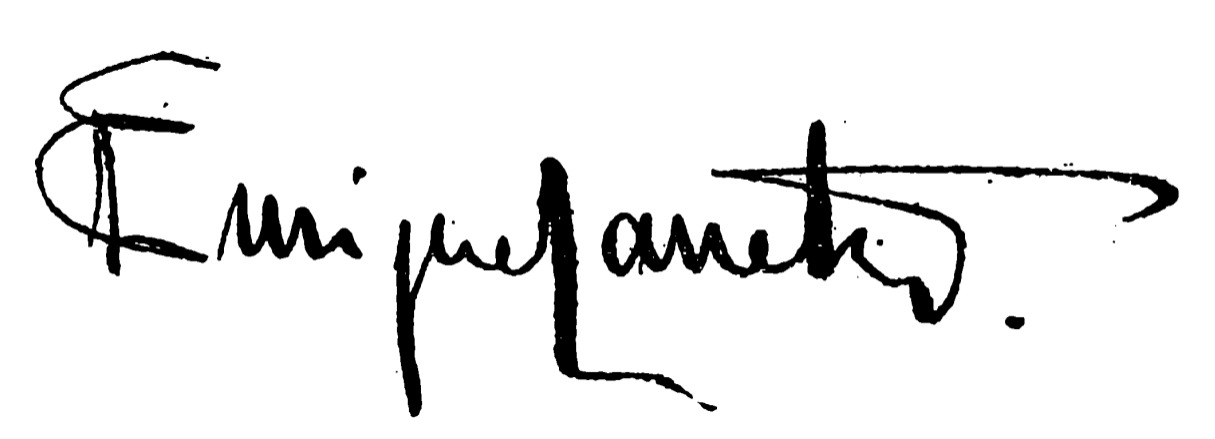
Signature of: enrique larreta